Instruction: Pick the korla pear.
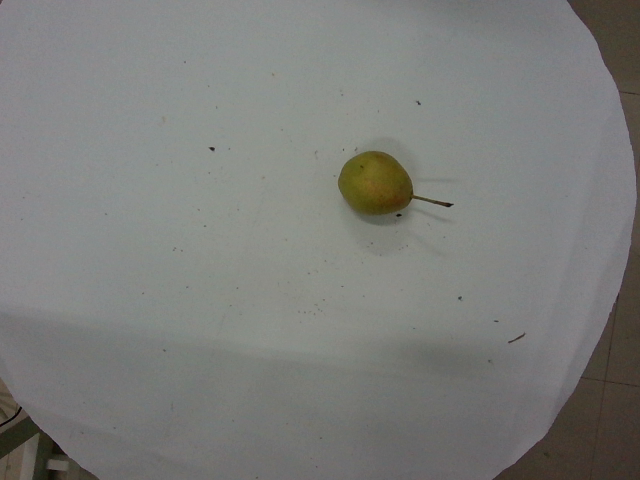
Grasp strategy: vertical